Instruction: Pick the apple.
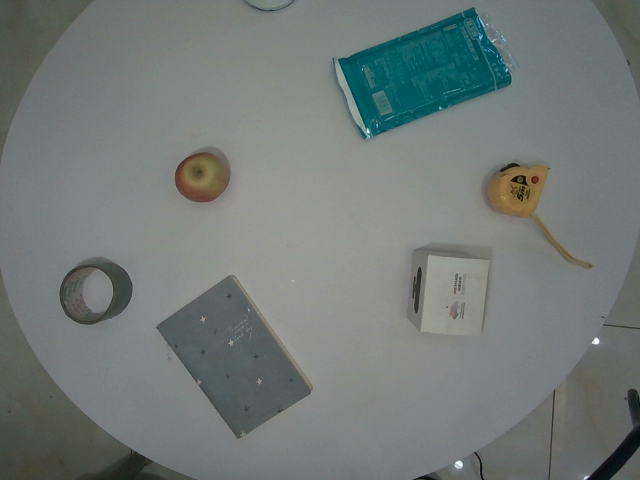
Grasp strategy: vertical